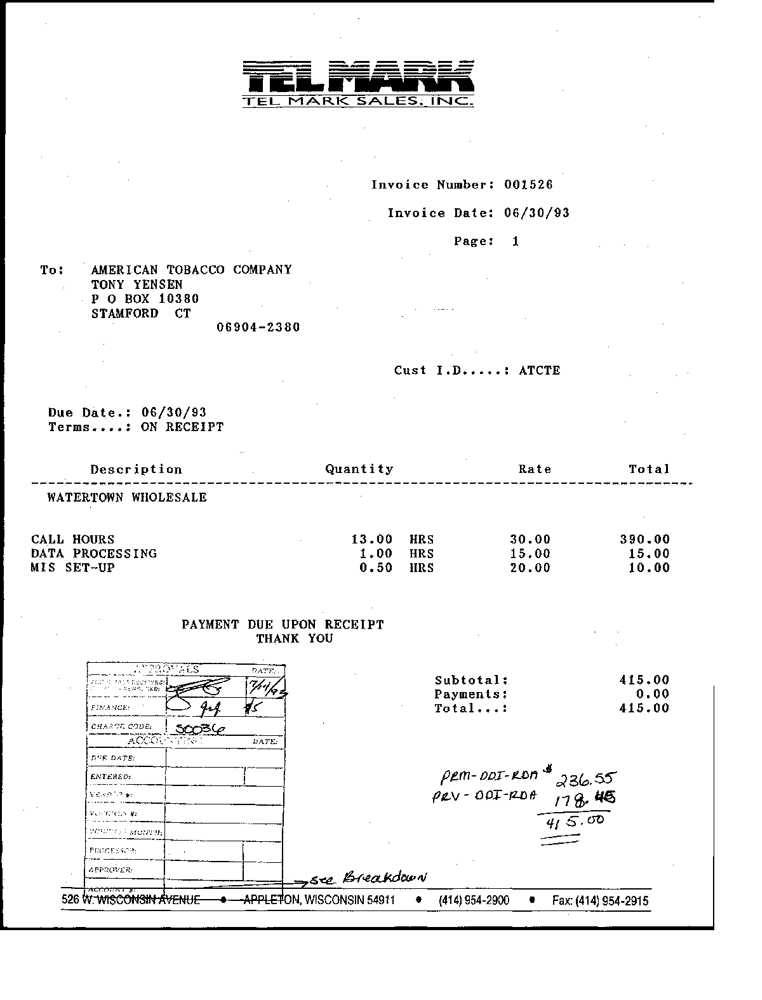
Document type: Invoice